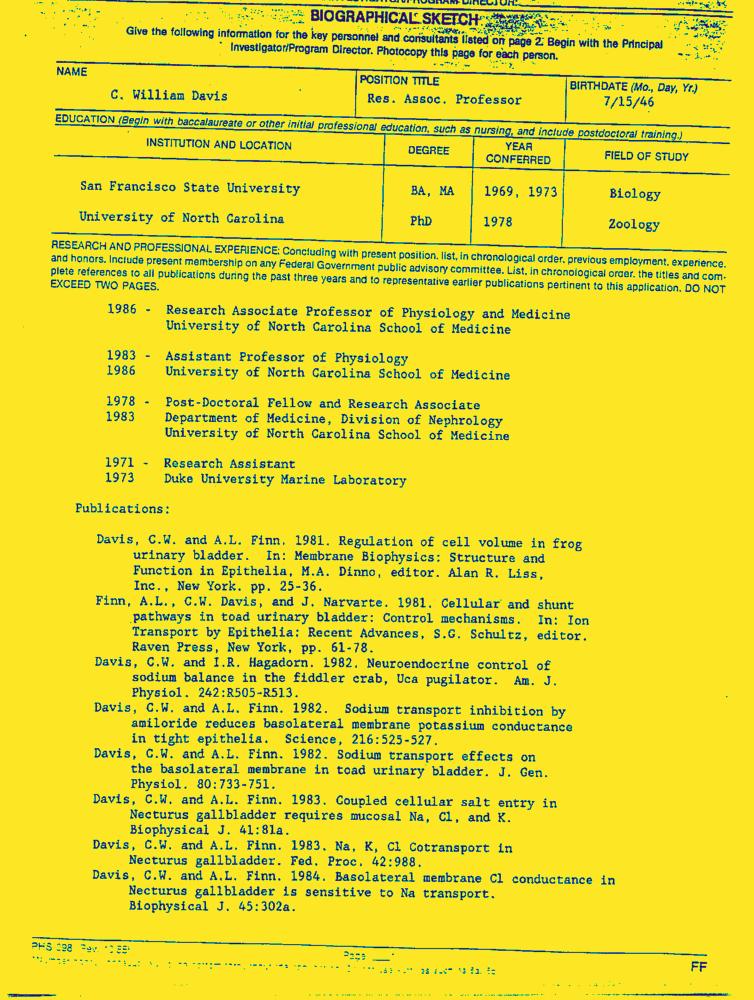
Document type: Resume-Doc